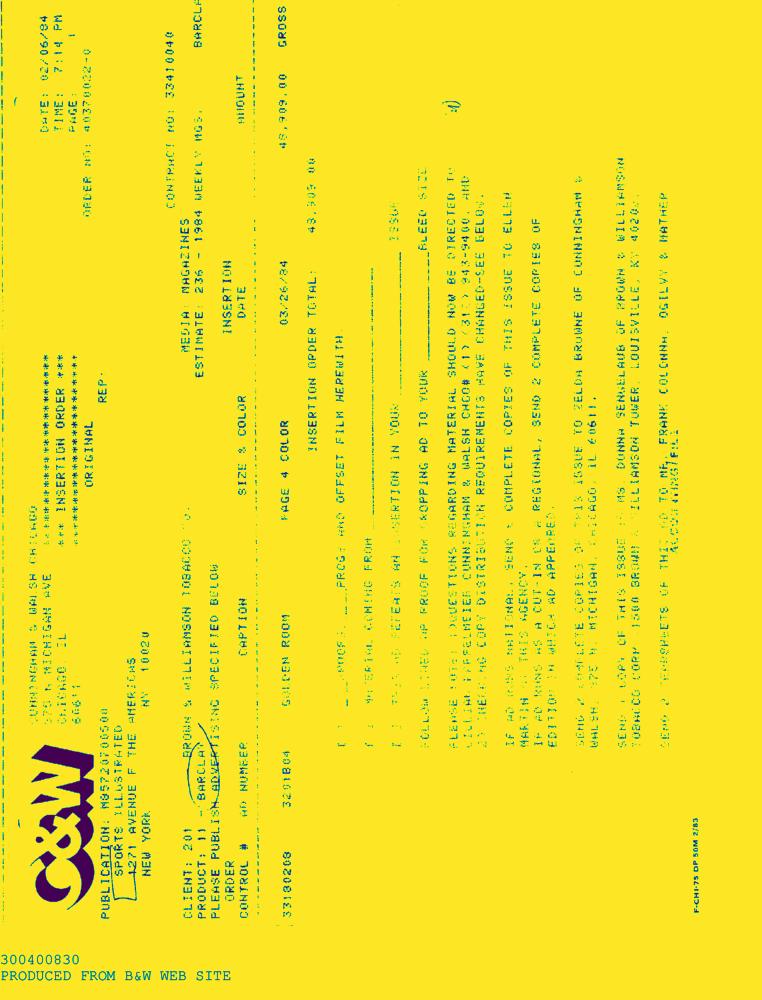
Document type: AD